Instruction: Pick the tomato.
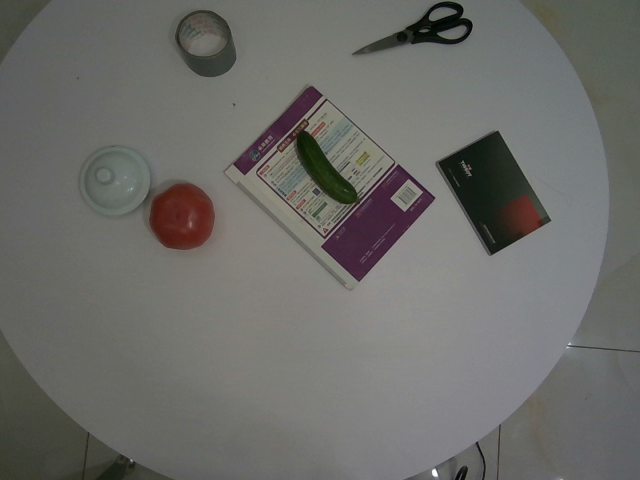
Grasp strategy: vertical